Question: Explain the disease:
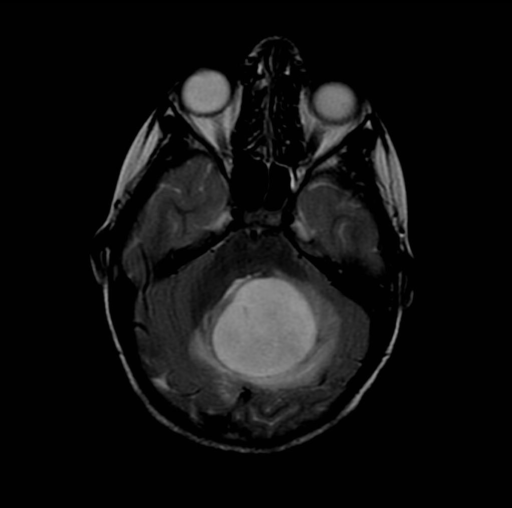
Answer: The disease is discussed as: Cerebellar  astrocytoma  accounts  for about 11 - 30% of primary CNS tumors in children, and has a post-resection survival of up to  94% at 10 years.  This tumor makes up about one-third of childhood posterior fossa tumors, typically presenting  late  in  the  first decade  or  in  the  early second decade.  These well-circumscribed masses are often completely  resected surgically,  with  no  other therapy required.

Cerebellar  astrocytoma  tends  to involve the hemispheres, although extension into or origin  within  the  vermis  or  even  the fourth  ventricle  have  been  described infrequently.  It may be predominantly cystic with a mural nodule (as shown in a  different patient,  Film .4), multicystic, or predominantly solid (diffuse) on CT or MR.  Recognizable cysts occur in up to 80%.   Histologically, most  are juvenile  pilocytic astrocytomas similar to those of the third ventricle region.   Diffuse  infiltrating  fibrillary  types occur  in  up  to  15%  of cerebellar astrocytomas and  have  a less favorable prognosis.    Frank   malignancy,   leptomeningeal seeding, and spontaneous hemorrhage are distinctly unusual.

Radiographically,  cerebellar  astrocytoma  arises  within  the cerebellar hemisphere and less  often  in the  vermis,  and  displaces the fourth ventricle without invading it.  On CT, 10-25% contain foci of calcification.  The mass is hypointense on T1-weighted  and  hyperintense on  T2-weighted MR, with one or more cystic components.  After contrast administration, the  mural  nodule  and/or  solid  components enhance, rendering nonenhancing cysts more conspicuous.

In  children, vermian or diffuse astrocytoma or those involving the fourth ventricle may mimic medulloblastoma or ependymoma.  In older    adolescents    or    adults,   hemangioblastoma   may   present as a cystic mass indistinguishable from cerebellar astrocytoma.  Metastasis  is  the most  common  posterior  fossa  neoplasm in adulthood.  Rarely vascular malformation,  abscess,  or   lymphoma   might   have   a   similar radiographic appearance.